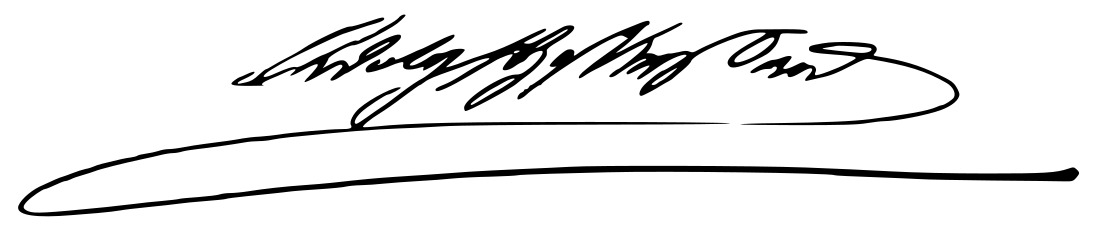
Signature of: adolphe grand duke of luxembourg